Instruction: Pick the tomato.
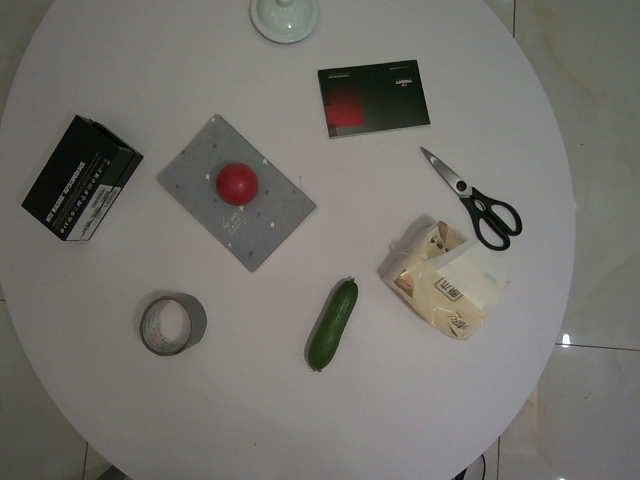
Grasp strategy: vertical